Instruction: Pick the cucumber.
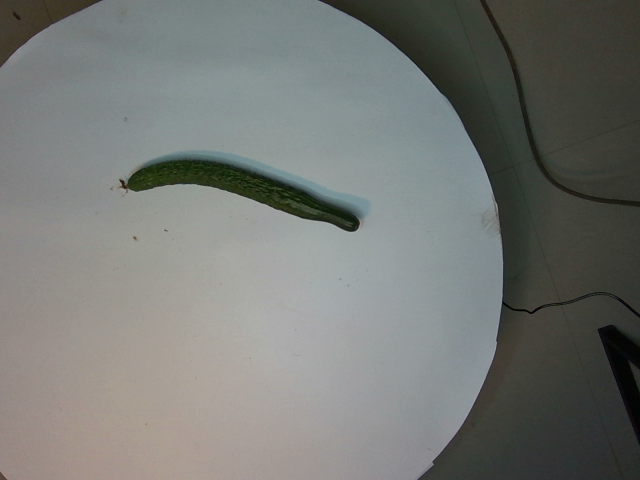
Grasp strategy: vertical